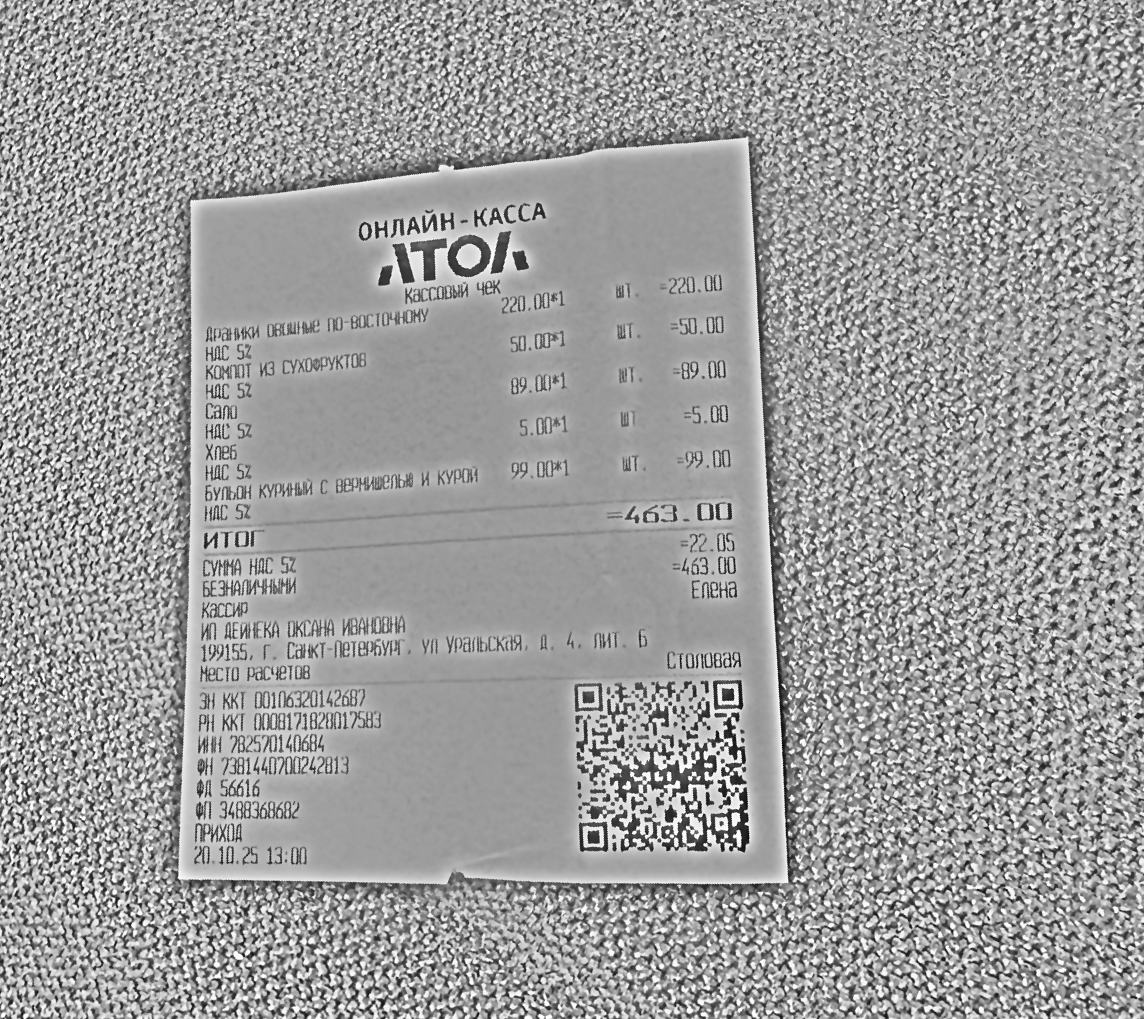
Продавец: ИП ДЕЙНЕКА ОКСАНА ИВАНОВНА
ИНН: 782570140684
Дата: 20.10.25 13:00
Товары: Драники овощные ПО-ВОСТОЧНОМУ; Компот из сухофруктов; Сало; Хлеб; Бульон куриный с вермишелью и курой
Количество: 1; 1; 1; 1; 1
Цена: 220.00; 50.00; 89.00; 5.00; 99.00
Сумма: 220.00; 50.00; 89.00; 5.00; 99.00
Итого: 463.00